Question: How does the patient history play a role?
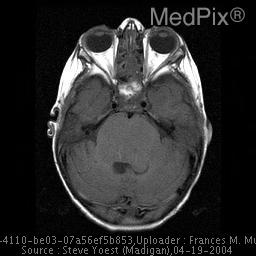
Answer: The patient's history of Headache and CNN palsy is key in understanding the case.